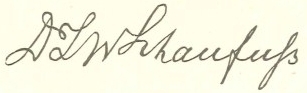
Signature of: ludwig wilhelm schaufuss